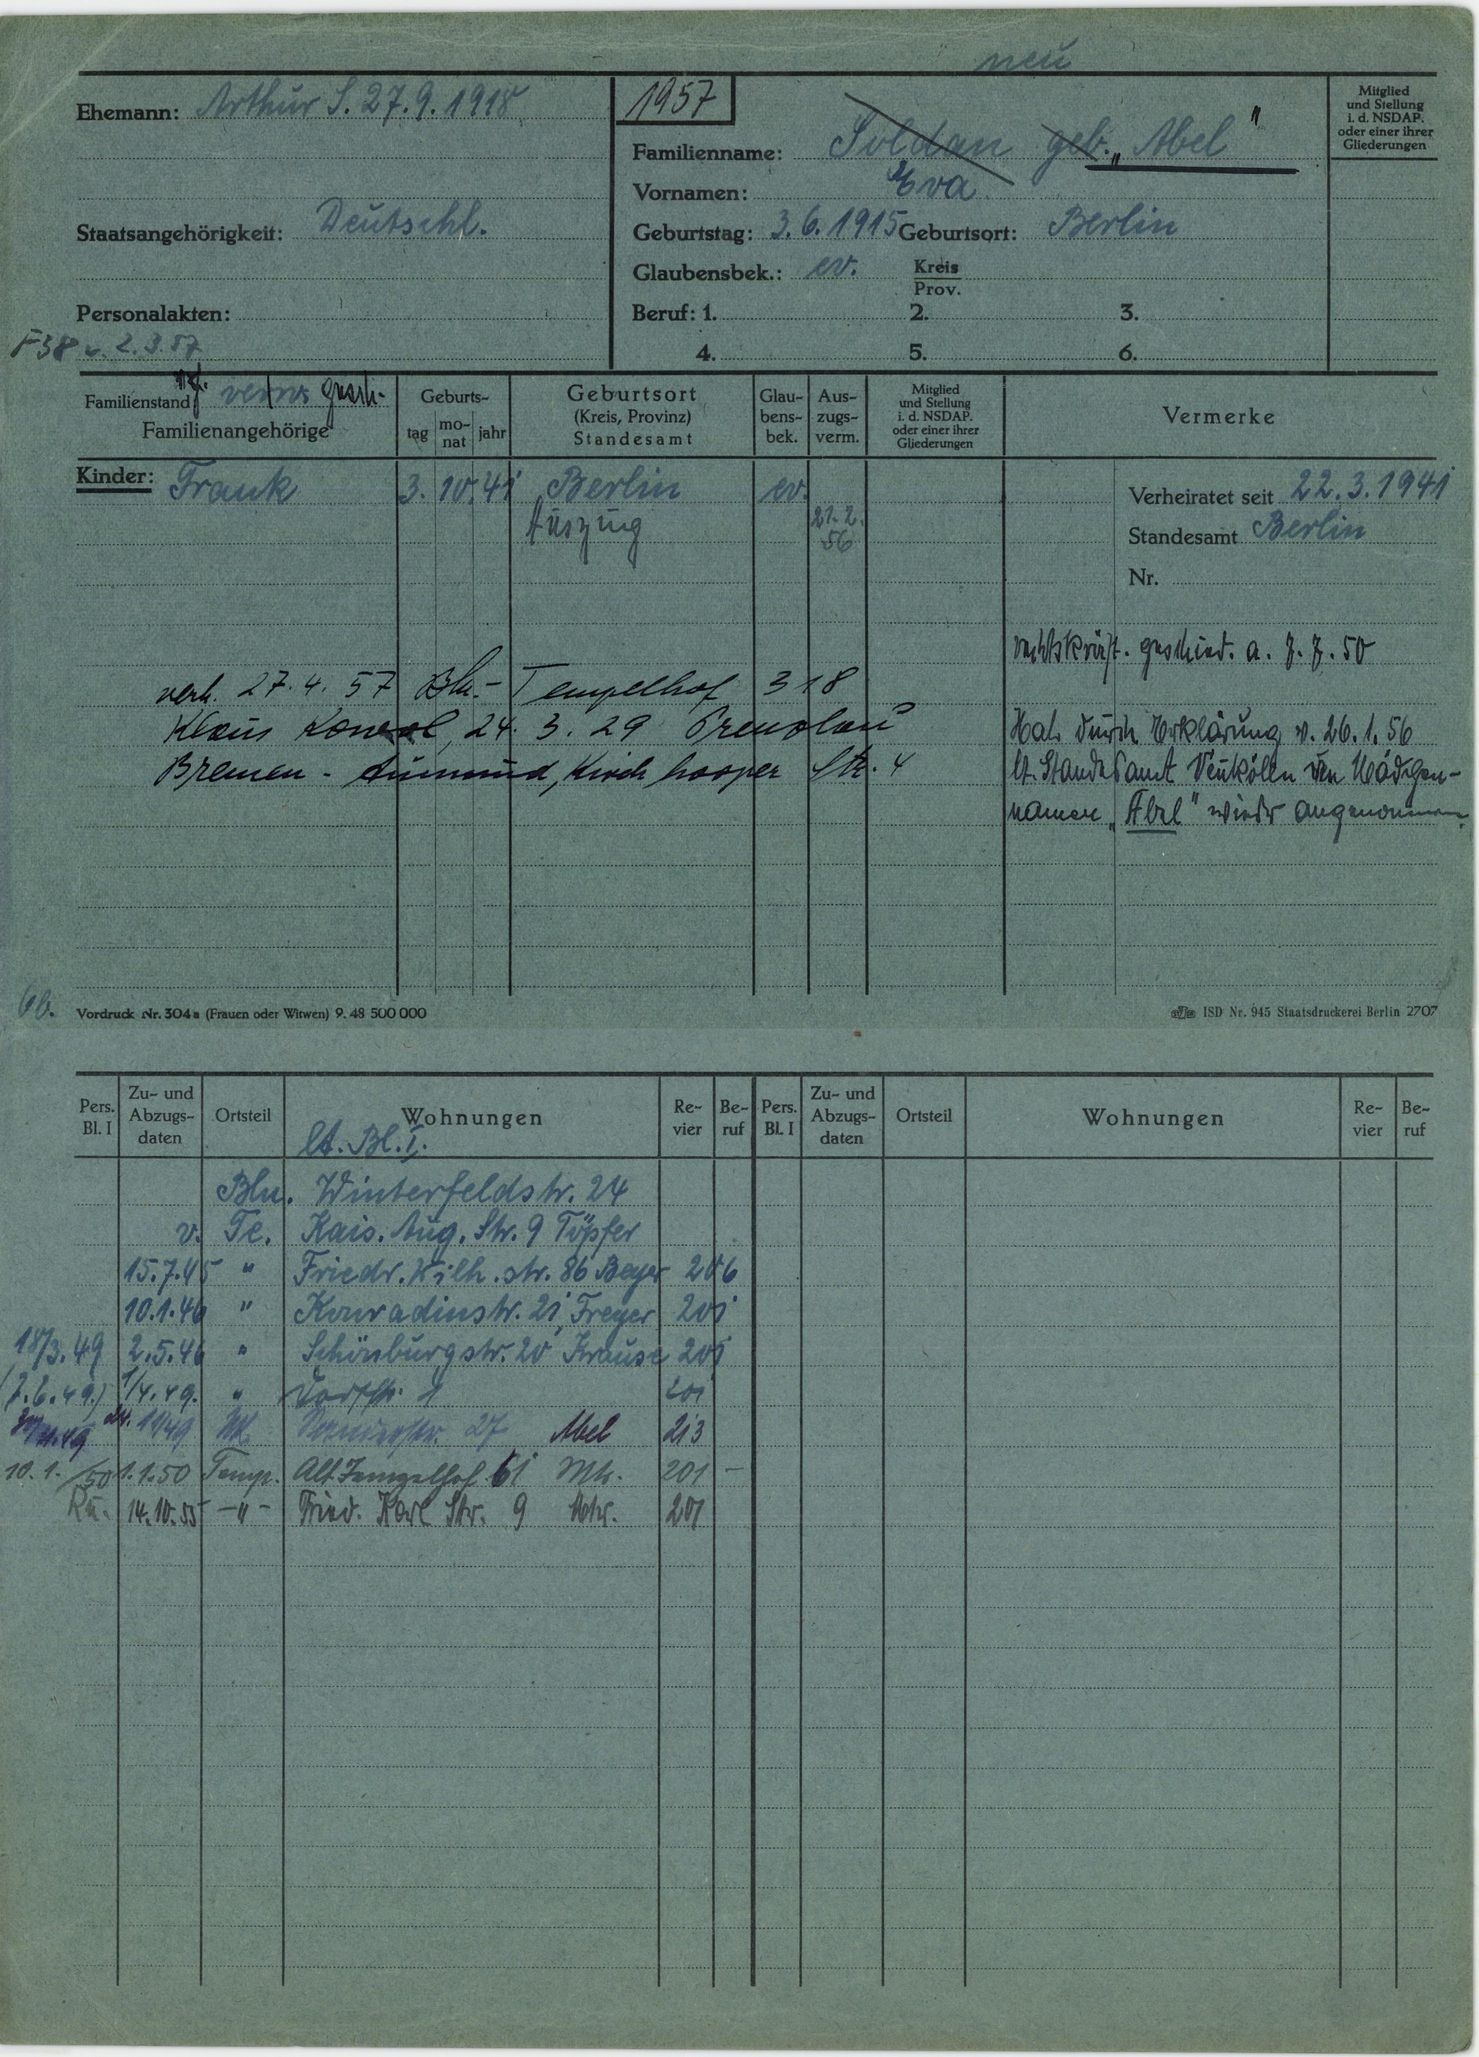
Söldan geb. "Abel"